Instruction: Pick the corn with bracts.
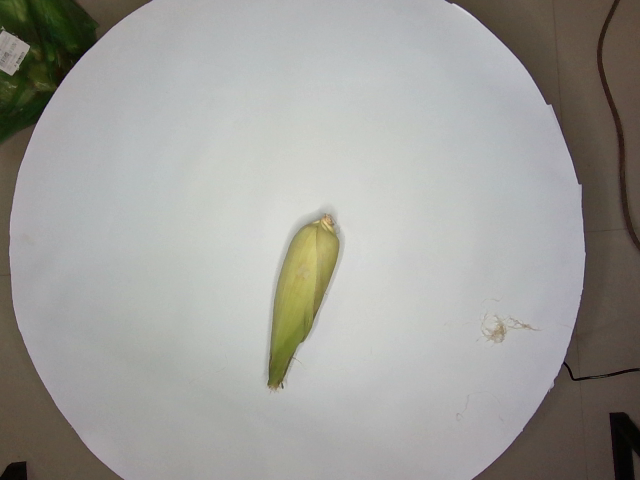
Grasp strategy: vertical